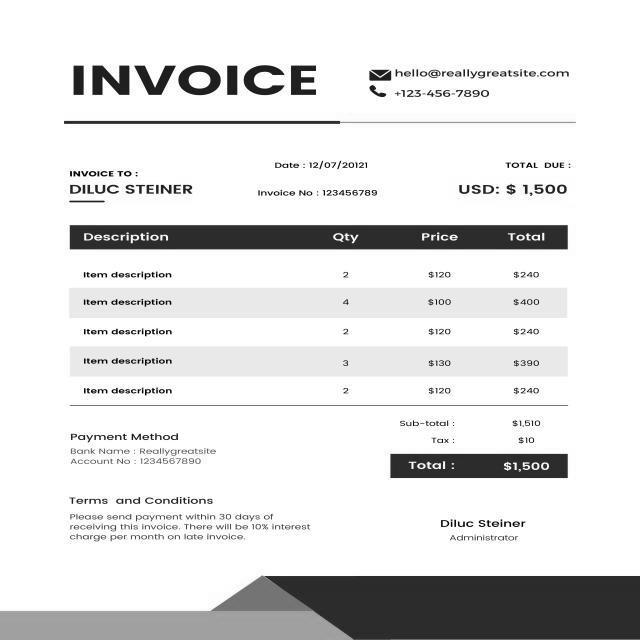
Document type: Invoice